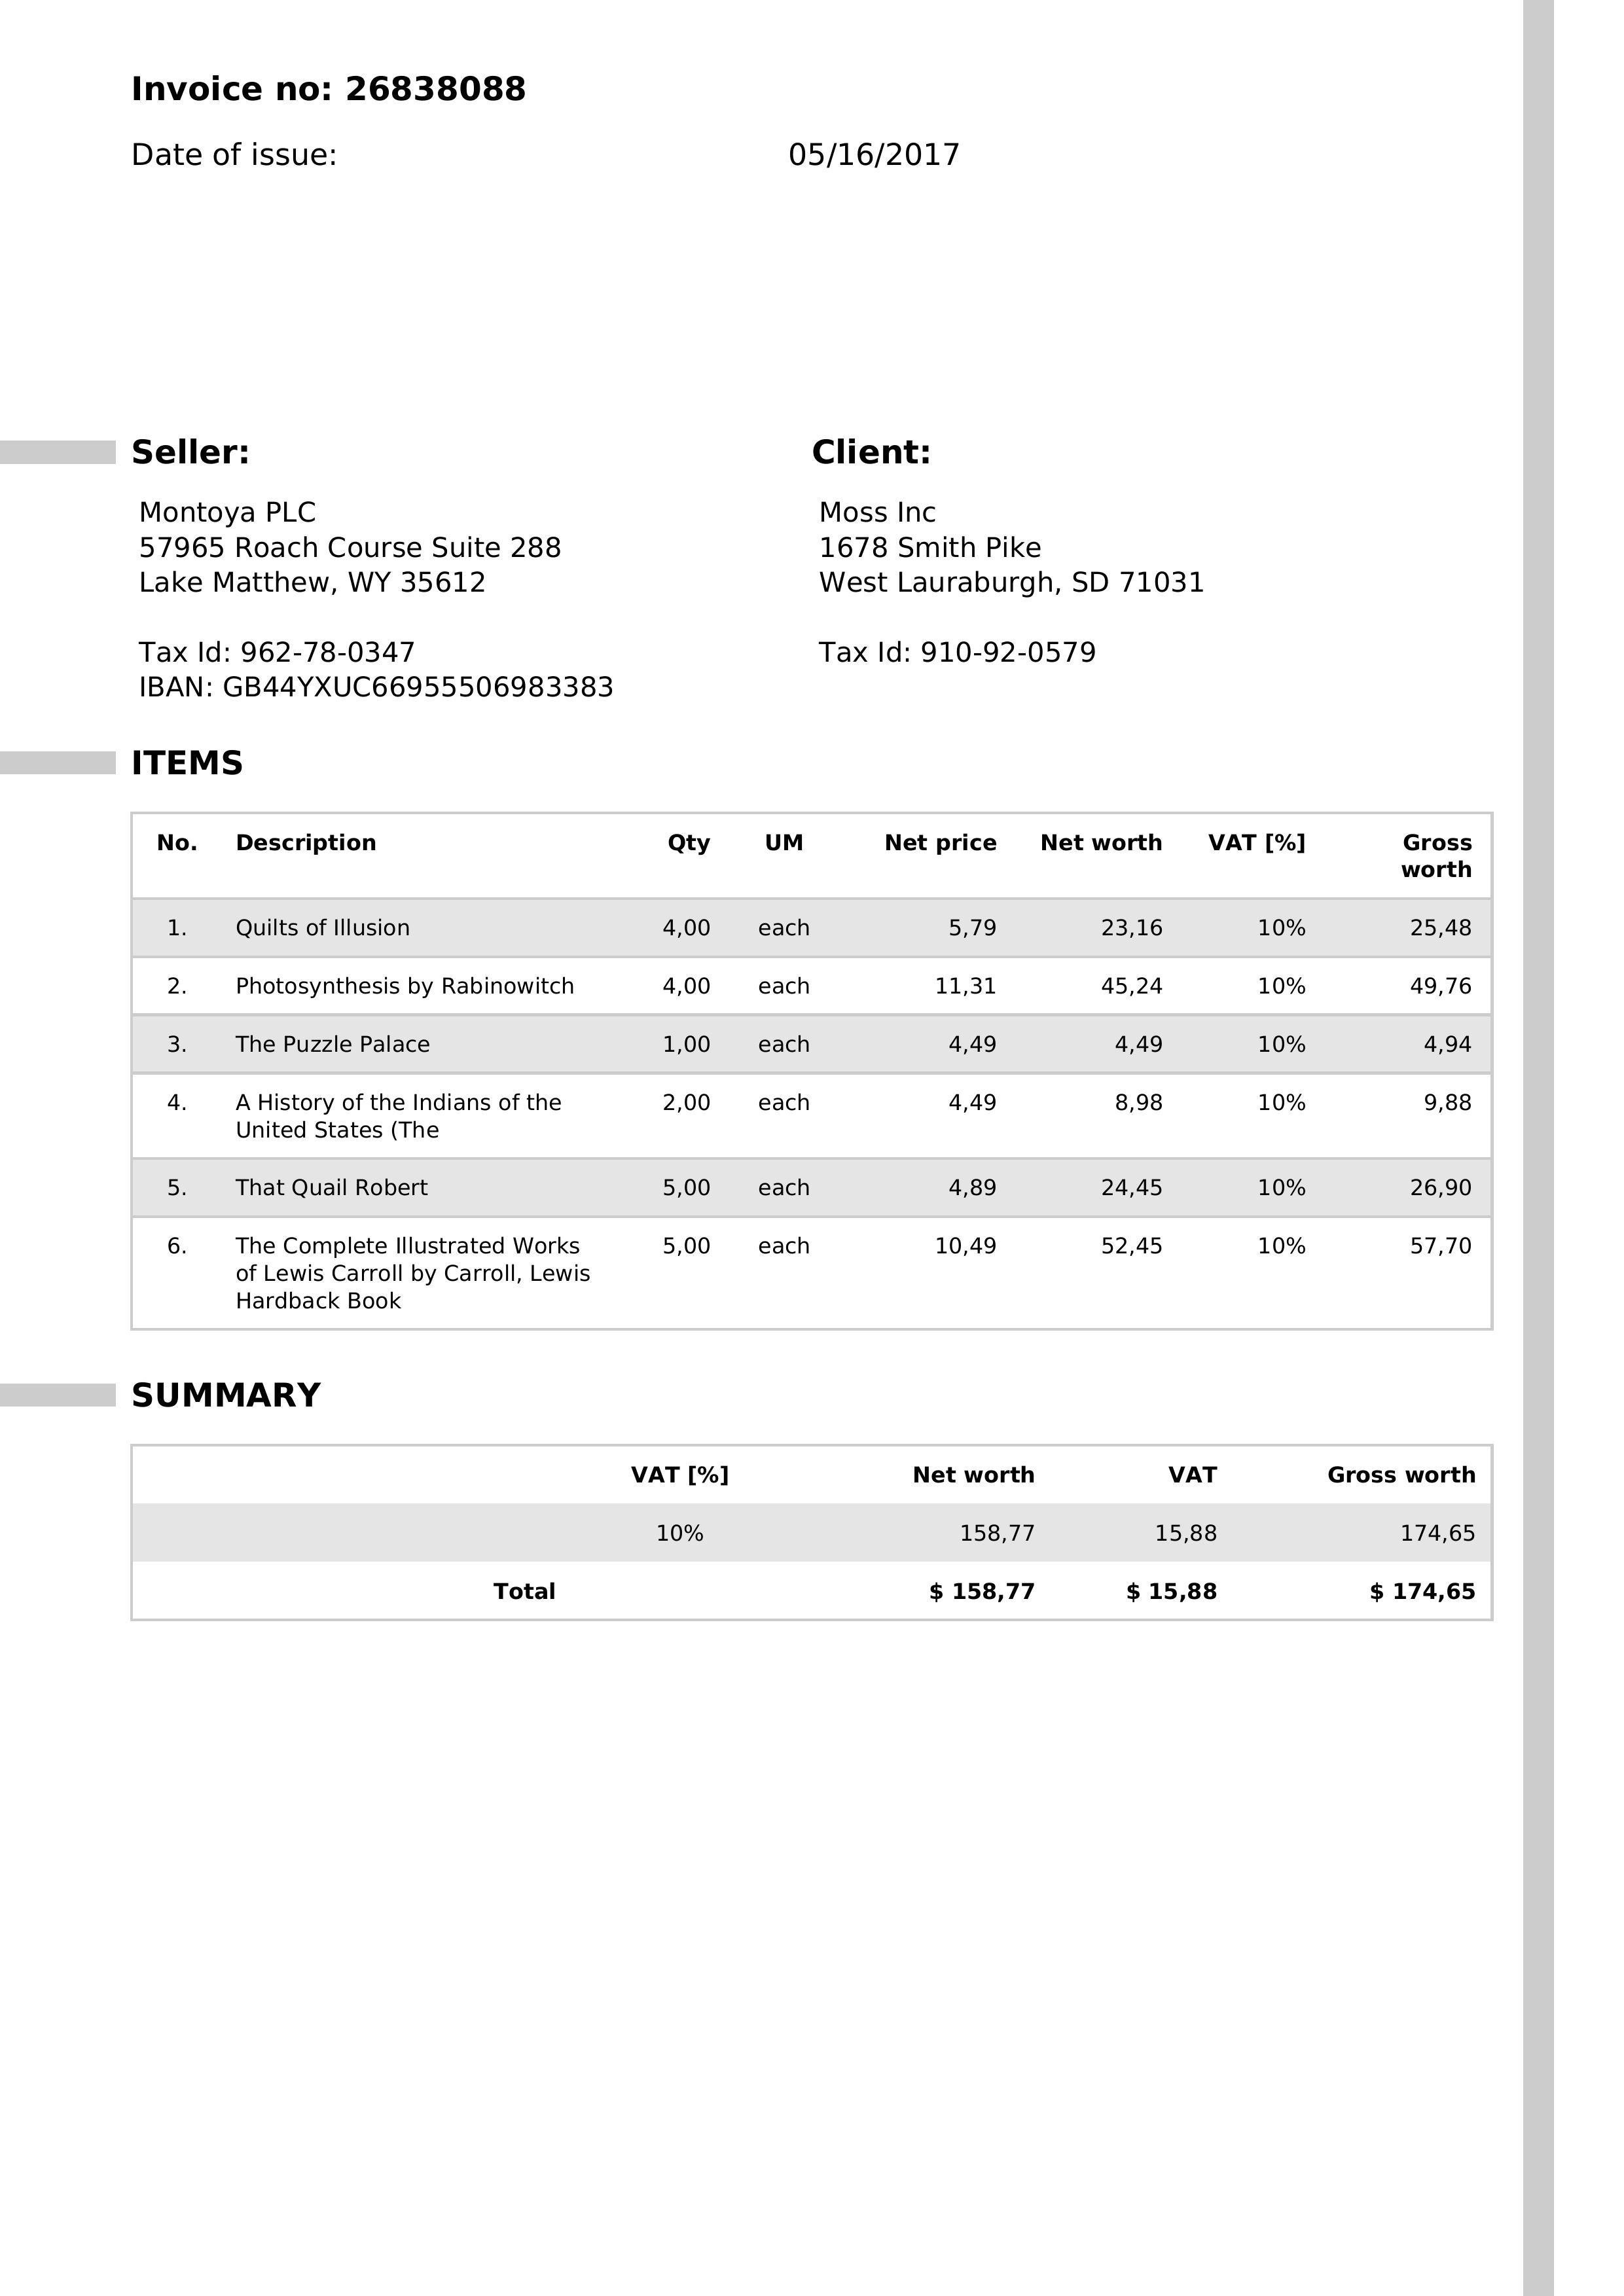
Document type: Invoice